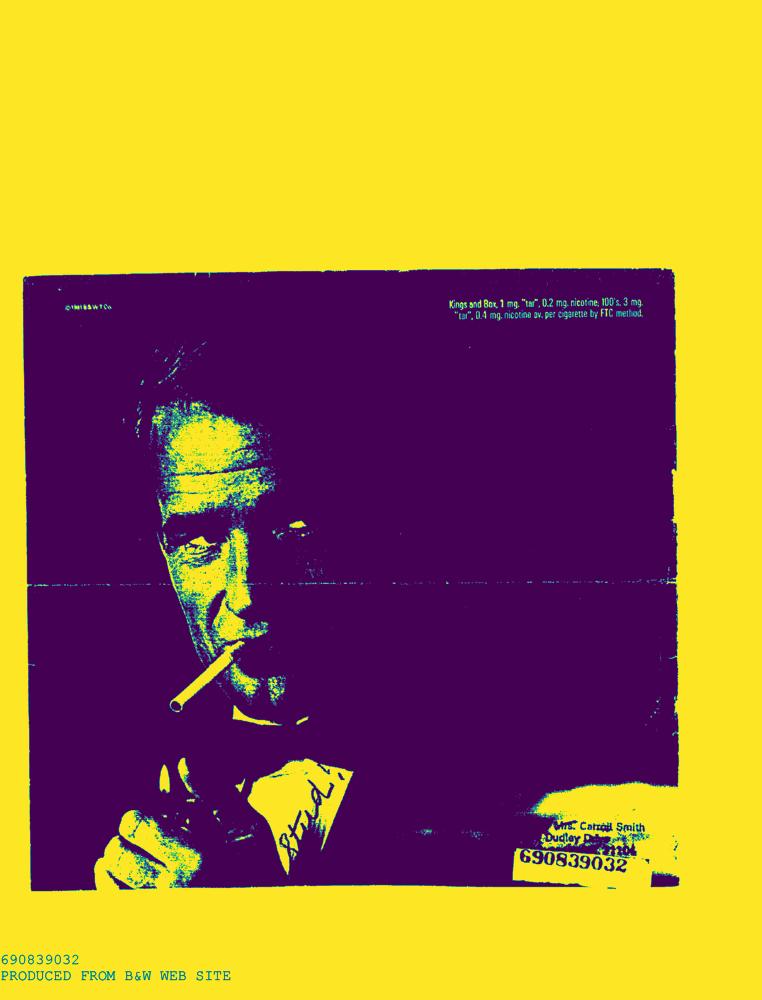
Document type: AD